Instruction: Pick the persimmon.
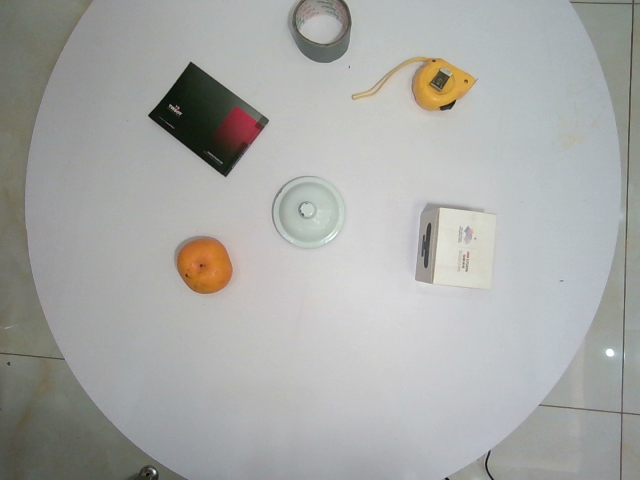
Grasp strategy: vertical